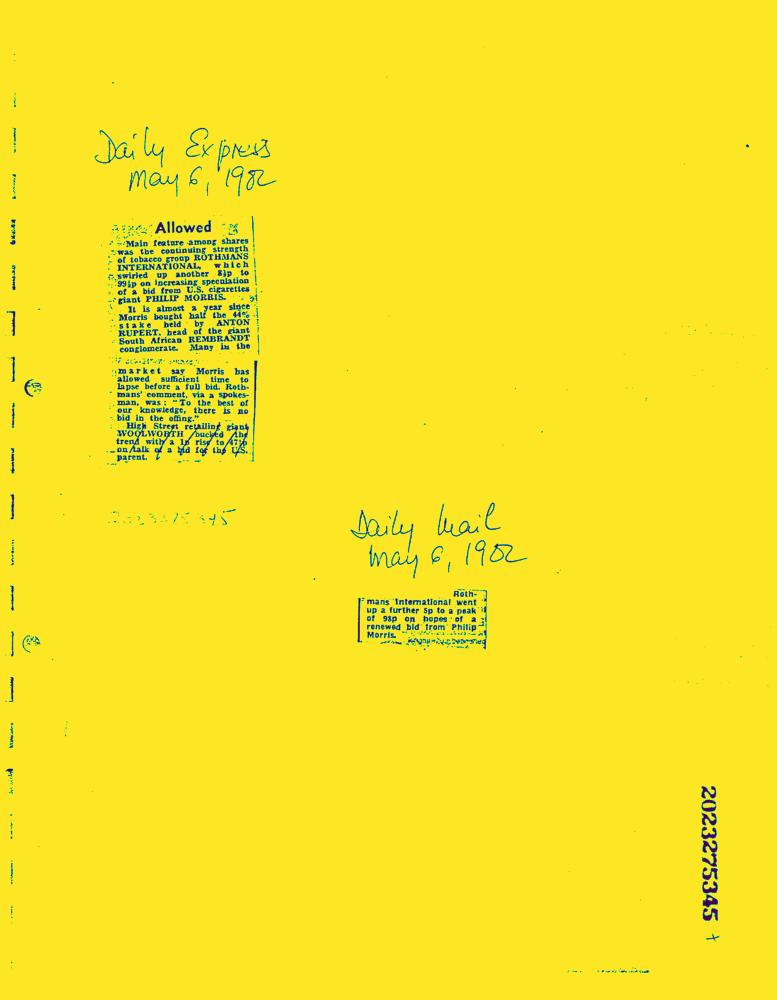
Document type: News-Article